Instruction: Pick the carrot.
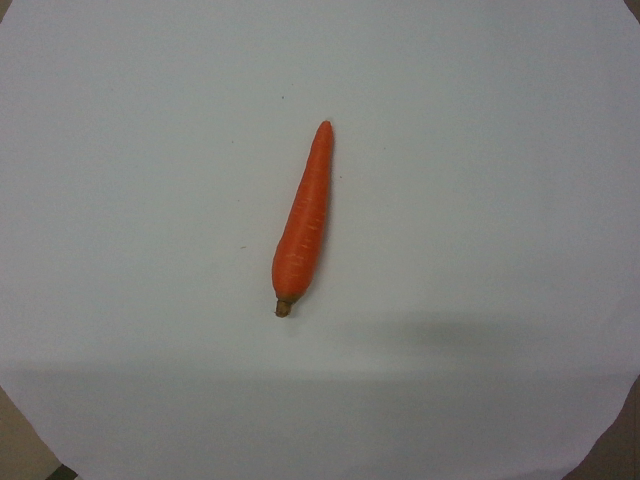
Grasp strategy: vertical